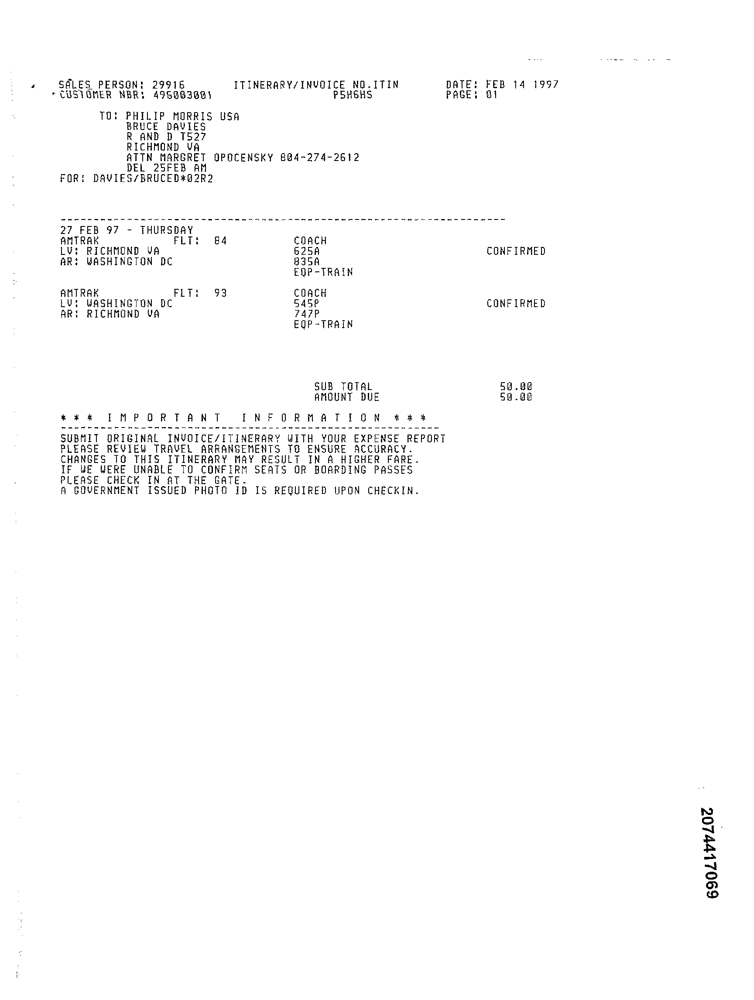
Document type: Invoice